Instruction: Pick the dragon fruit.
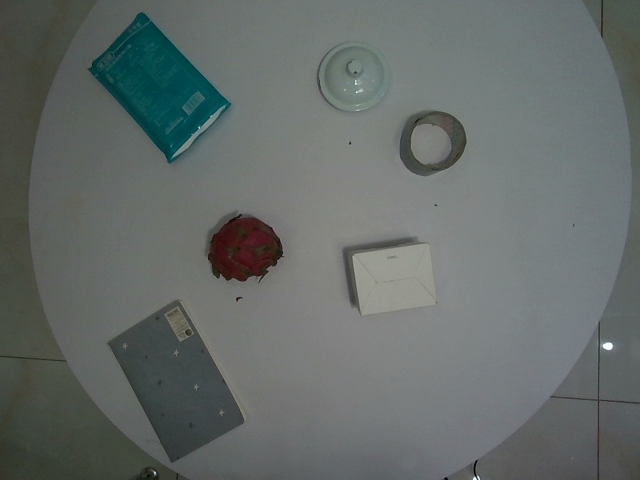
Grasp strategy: vertical